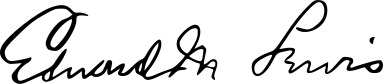
Signature of: edward m lewis